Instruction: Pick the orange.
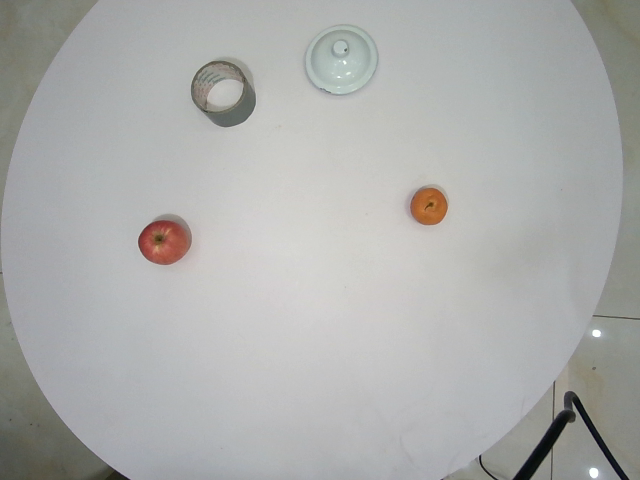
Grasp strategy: vertical